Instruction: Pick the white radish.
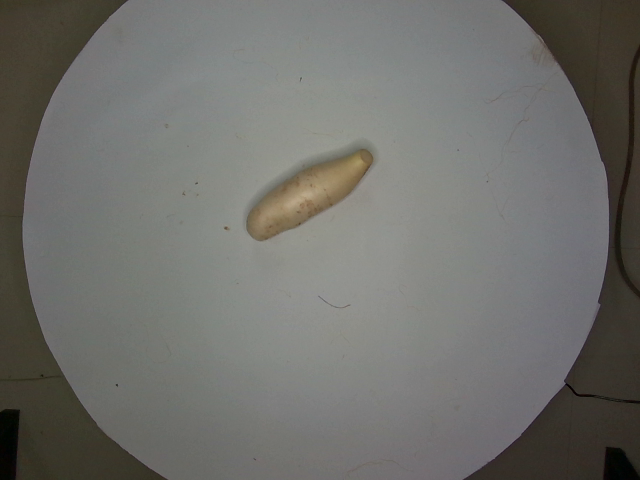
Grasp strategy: vertical